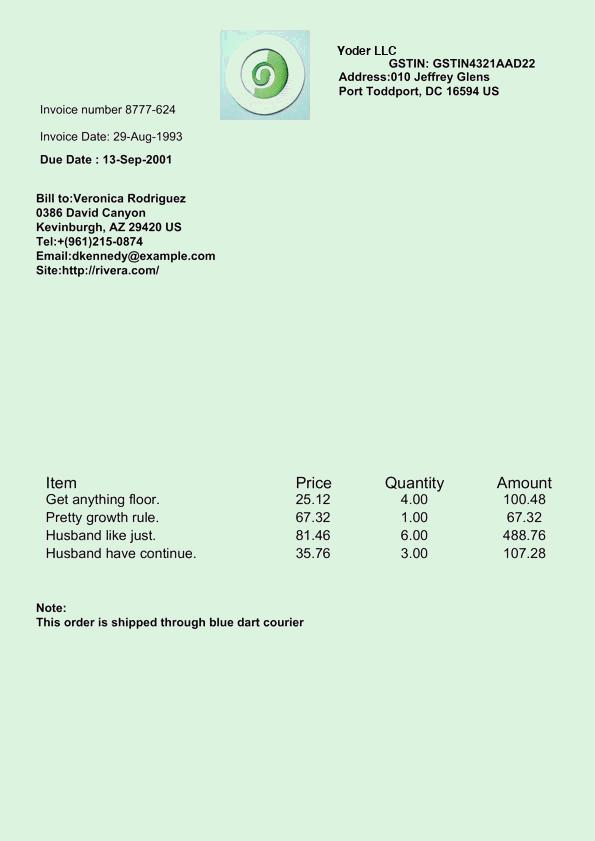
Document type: Invoice